Question: Which state is mentioned in the document?
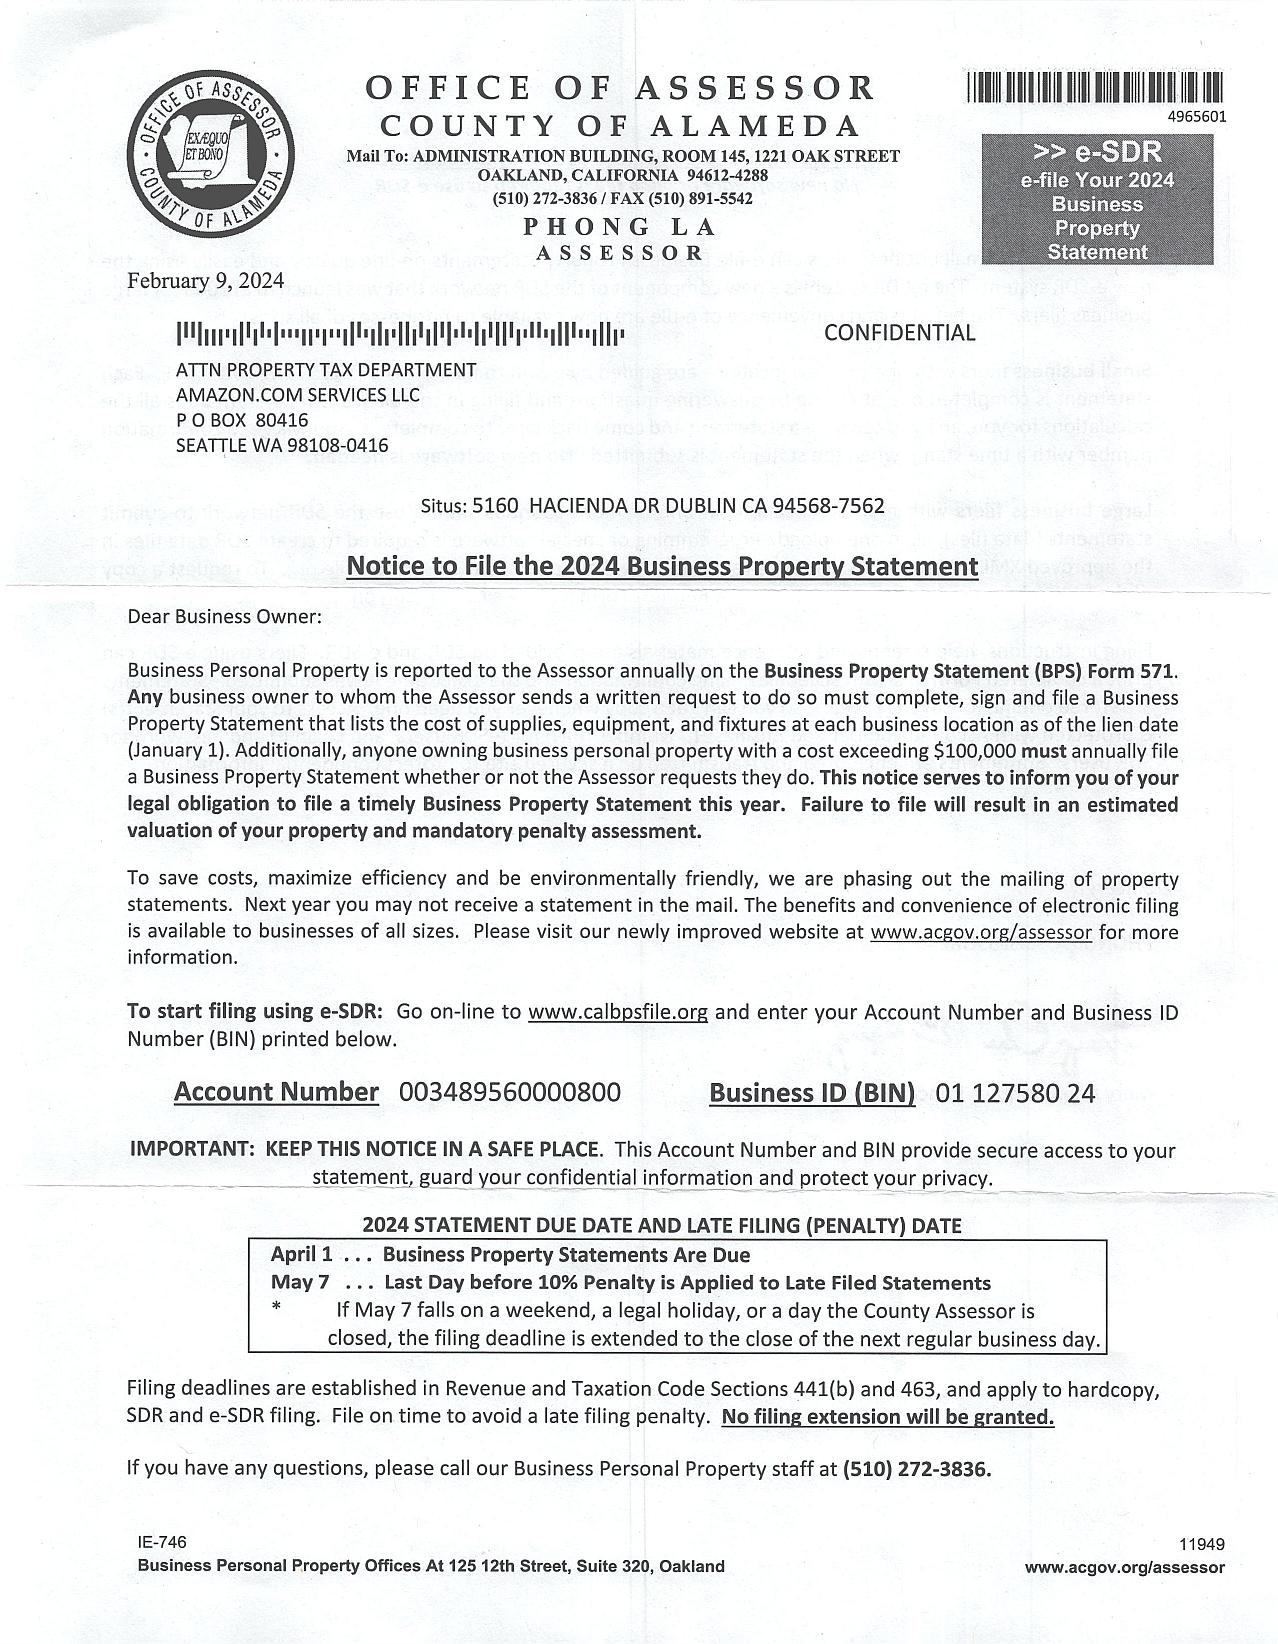
Answer: "CA"